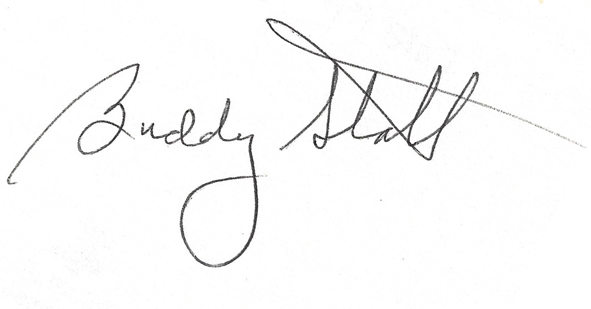
Signature of: gaspar j stall